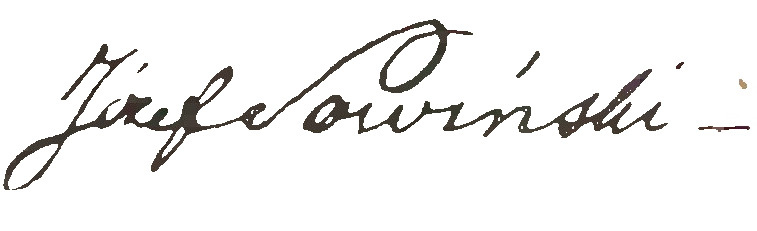
Signature of: józef sowiński